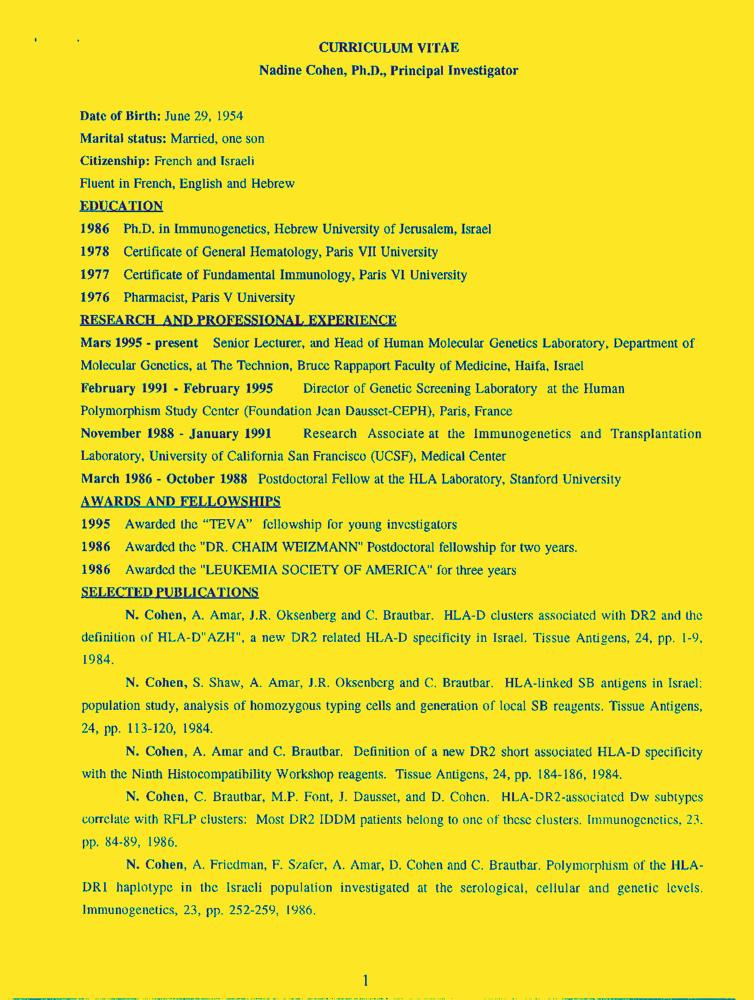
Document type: Resume-Doc